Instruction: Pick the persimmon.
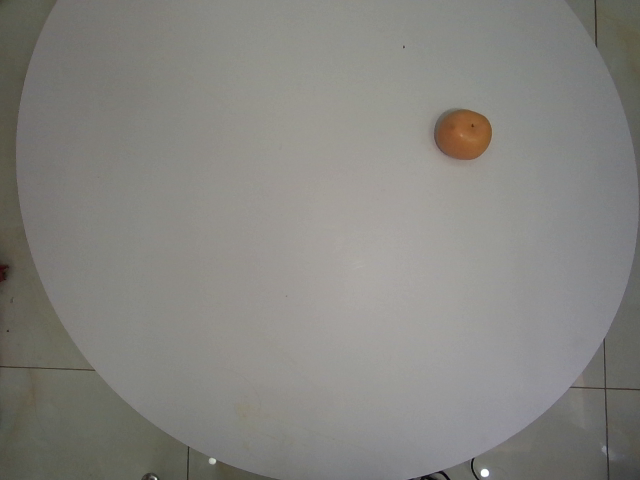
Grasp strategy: vertical